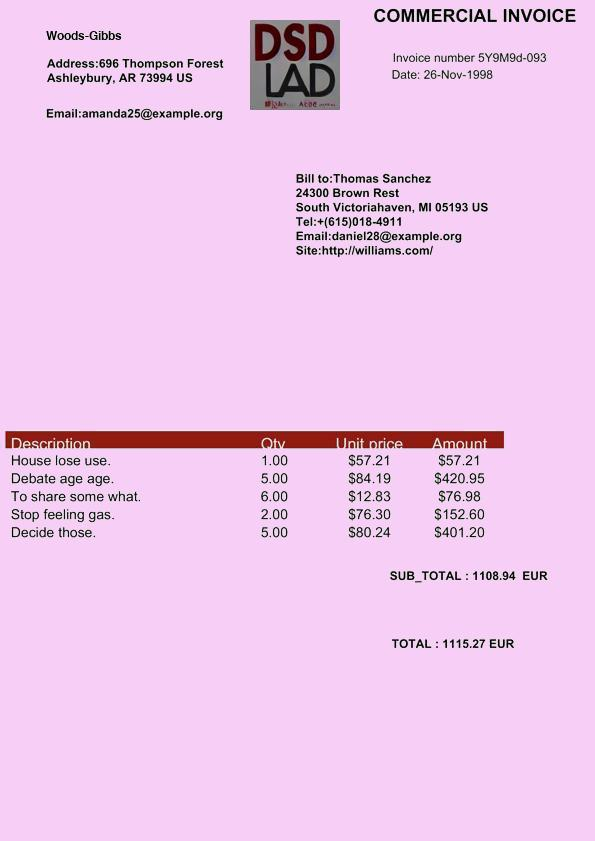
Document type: Invoice